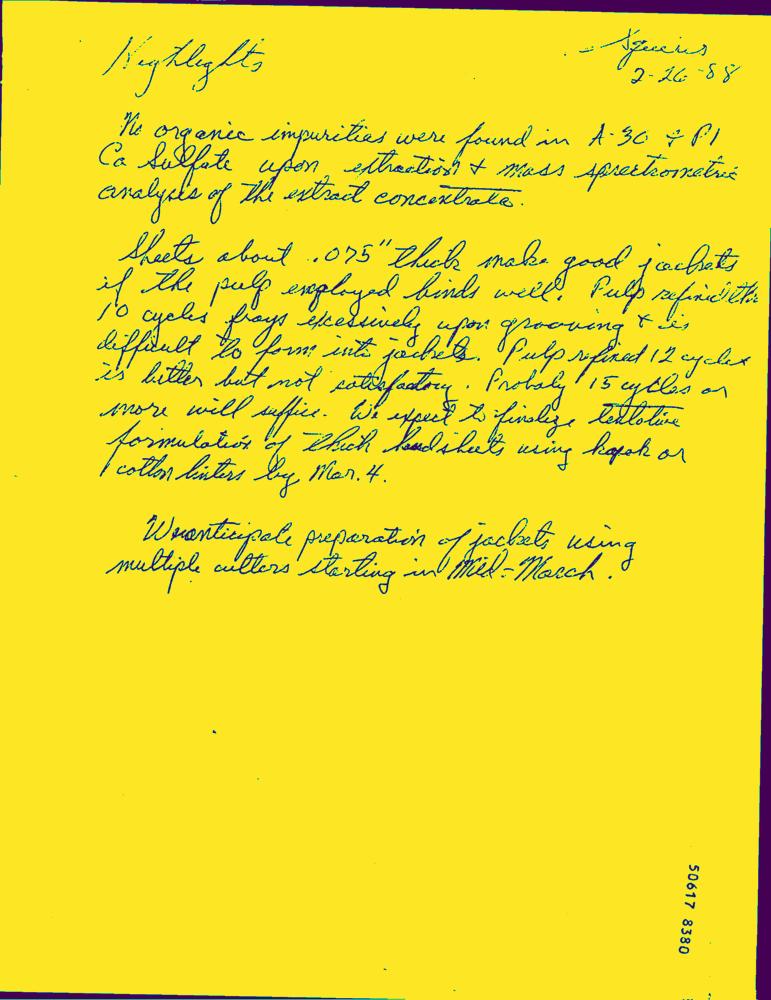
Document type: Hand-Written